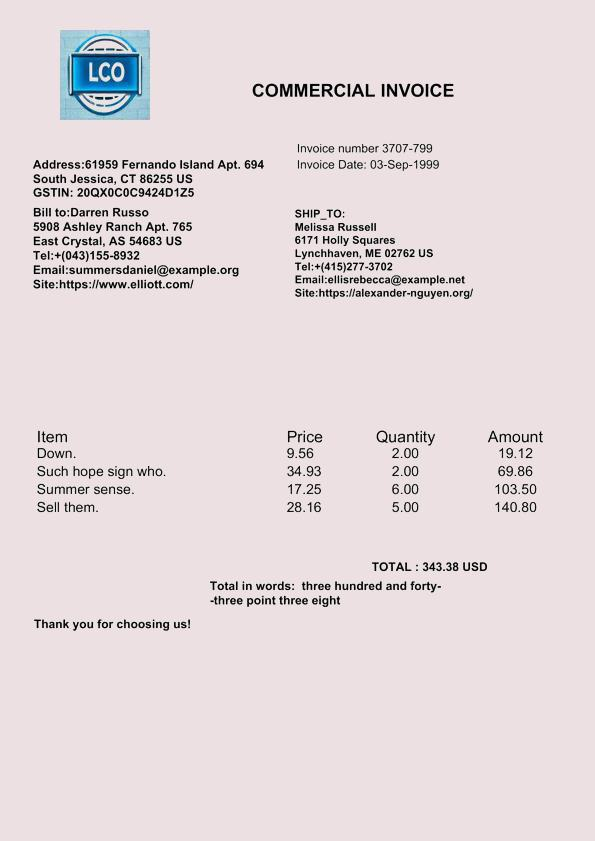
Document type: Invoice